Question: What type of tax is indicated in the document, personal property or real estate?
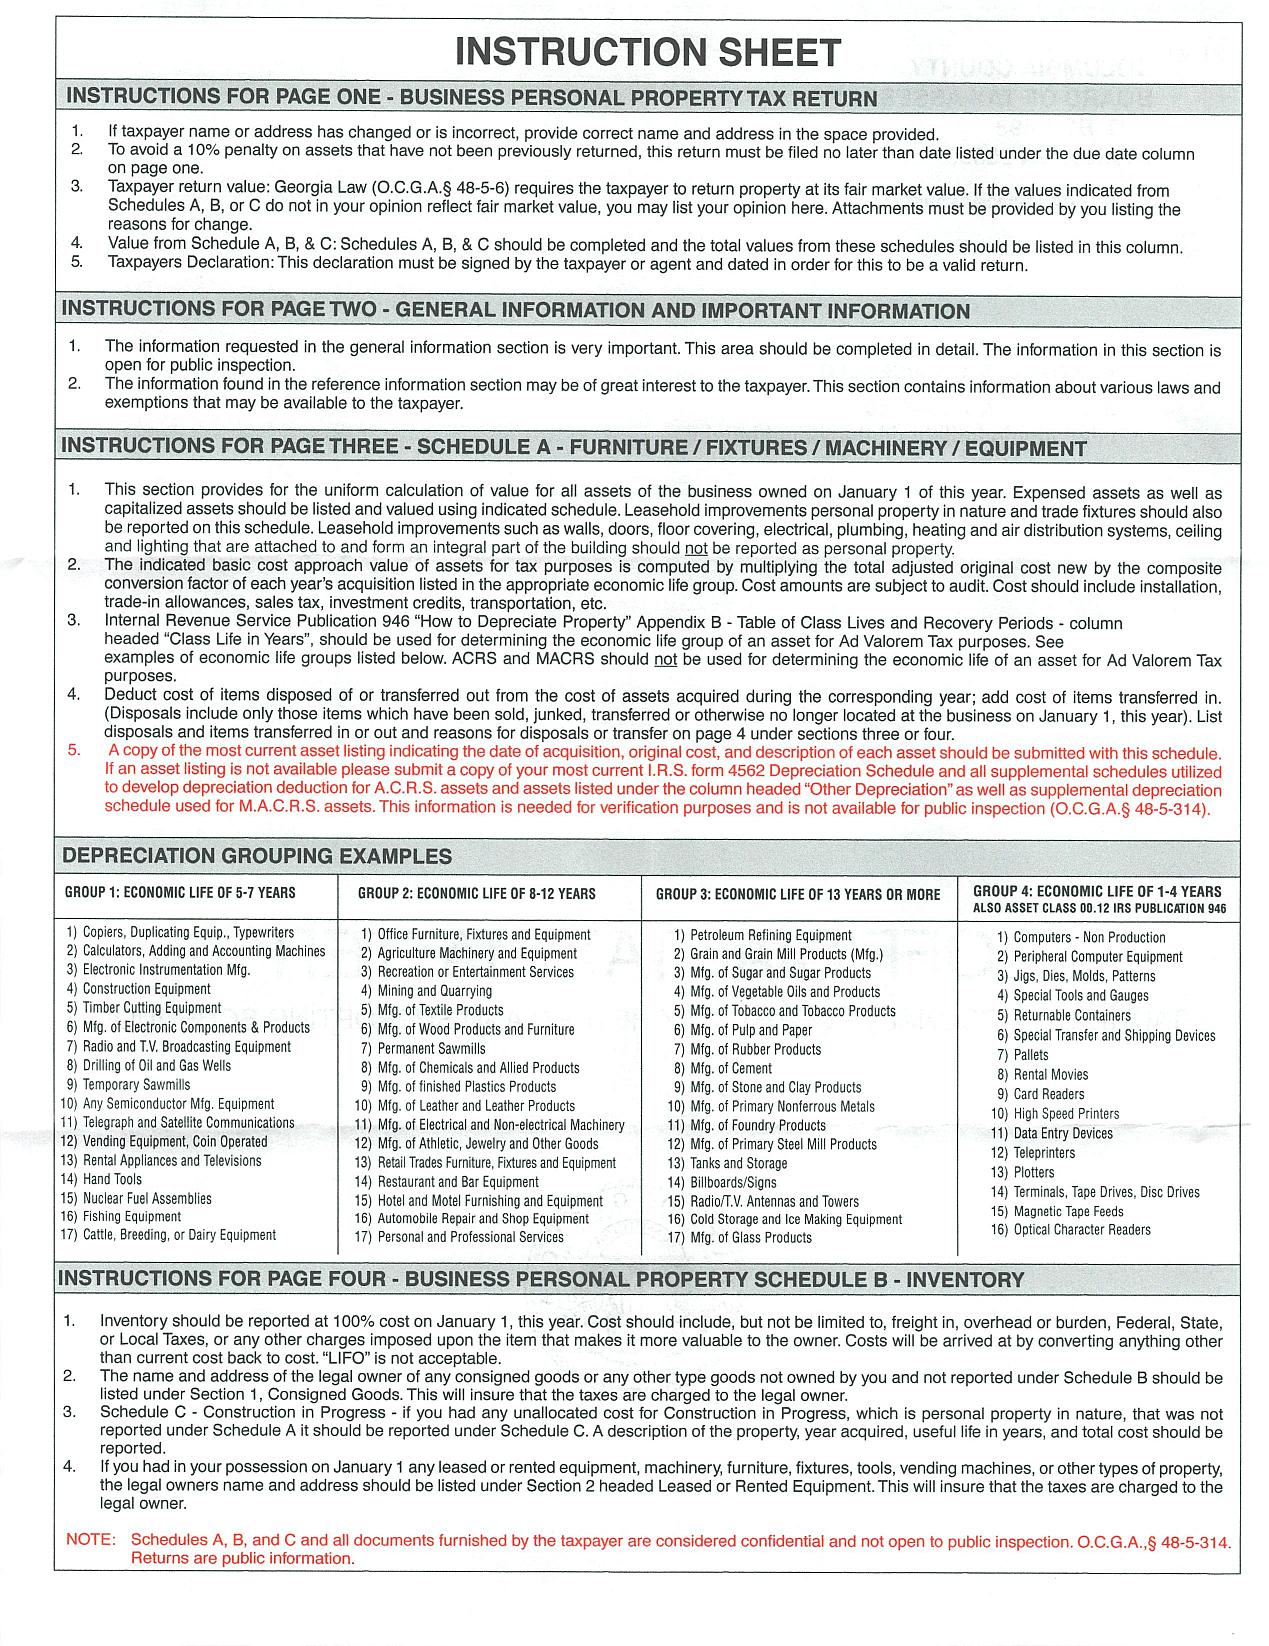
Answer: "Business Personal Property Tax Return"